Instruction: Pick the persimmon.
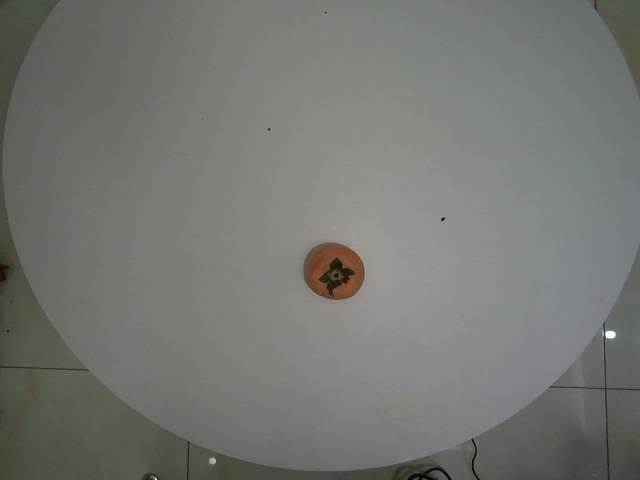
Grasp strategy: vertical